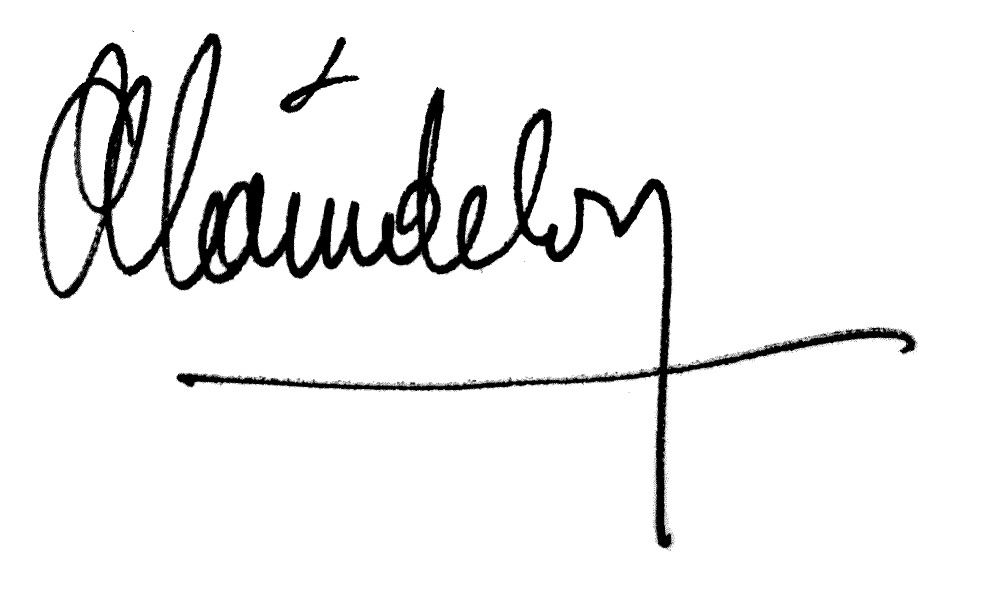
Signature of: alain delon